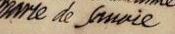
Signature of: maria vittoria of savoy